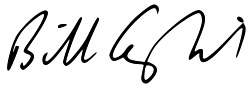
Signature of: bill english